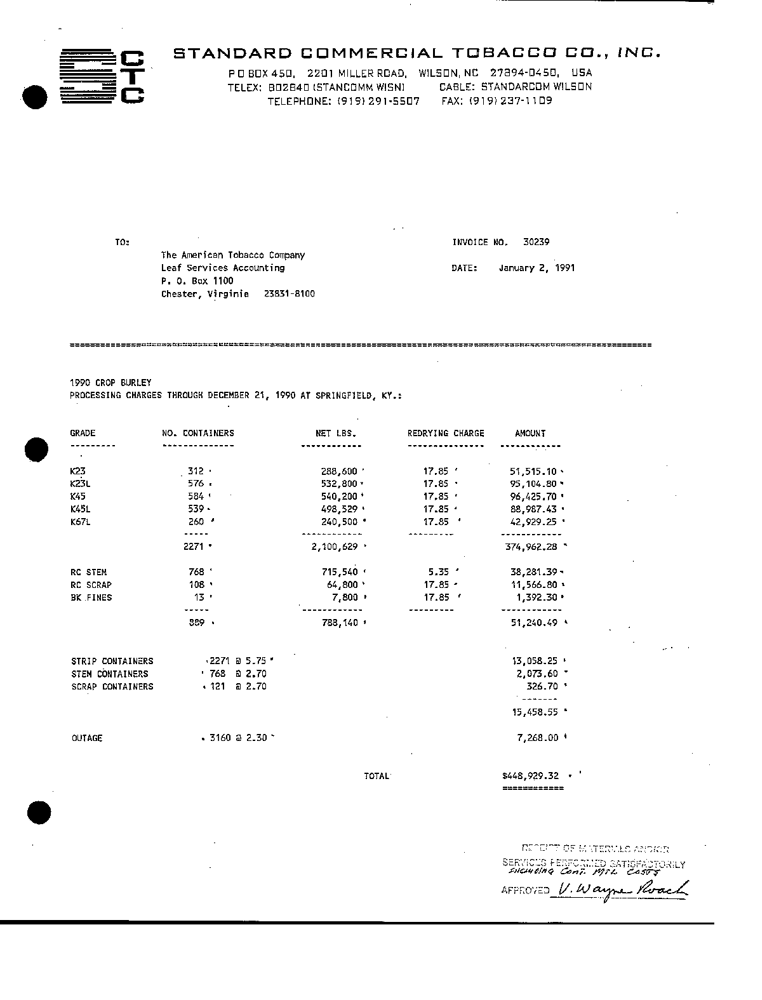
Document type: Invoice